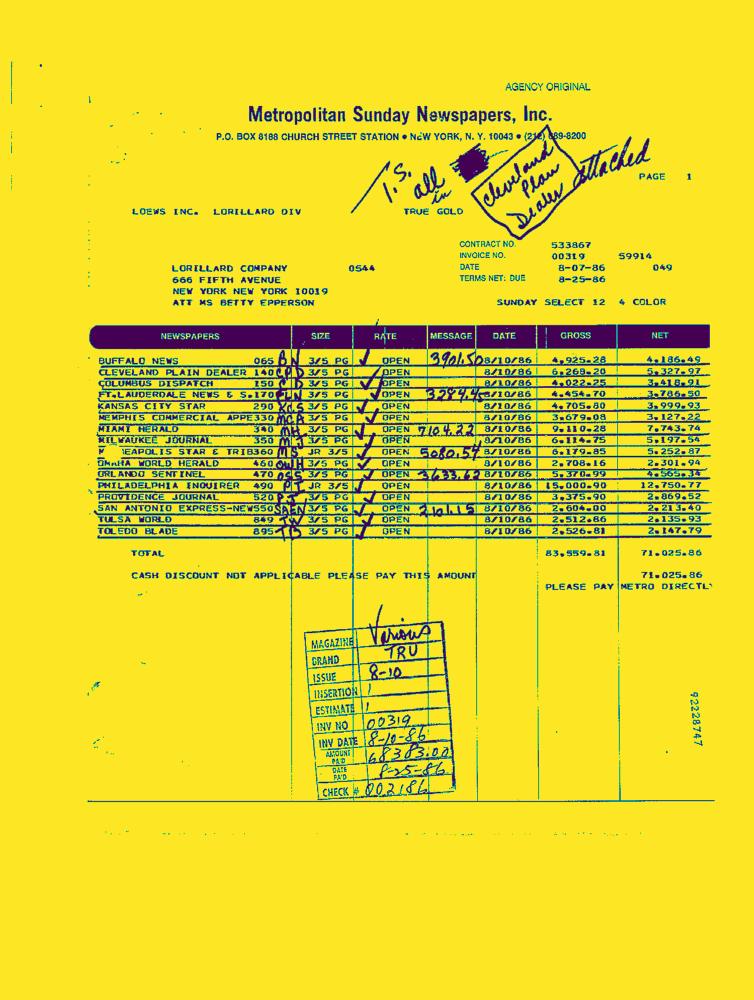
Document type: Invoice-Doc